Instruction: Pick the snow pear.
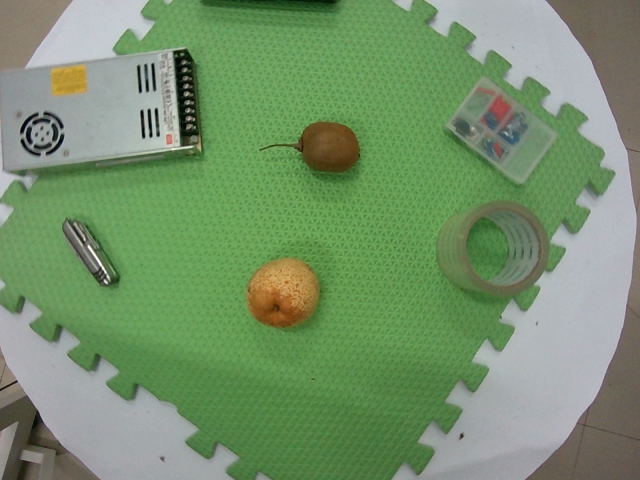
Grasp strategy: vertical